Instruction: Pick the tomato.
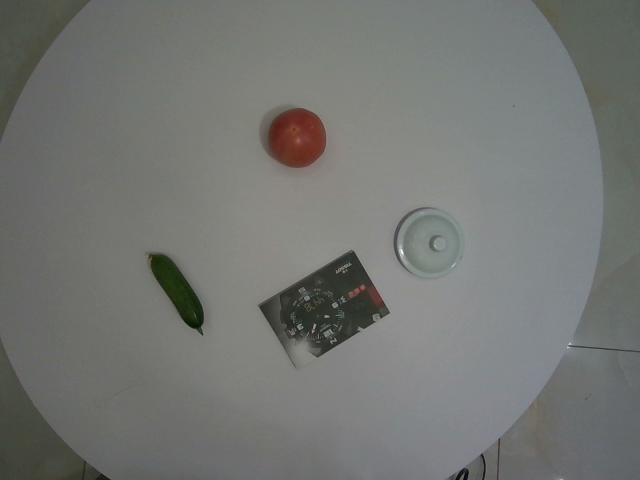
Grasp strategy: vertical